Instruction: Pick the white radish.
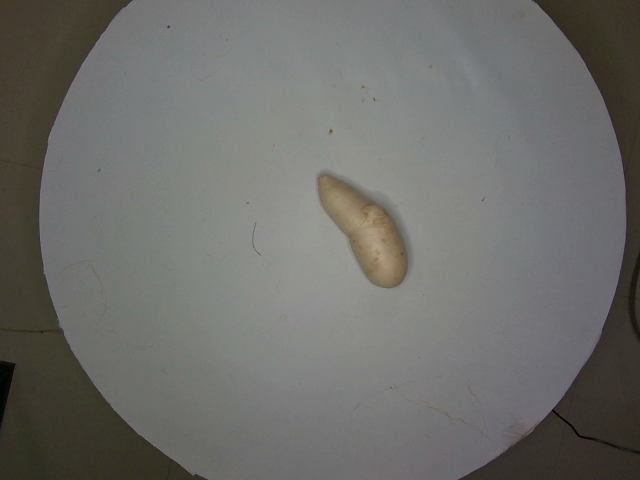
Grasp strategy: vertical